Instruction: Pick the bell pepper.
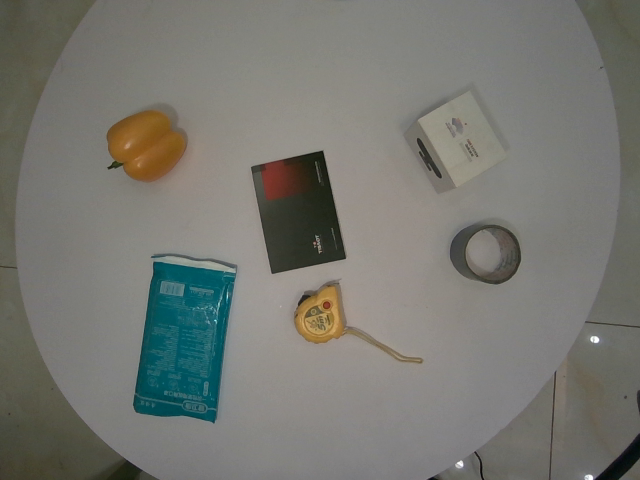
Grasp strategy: vertical